Question: What do the imaging results show?
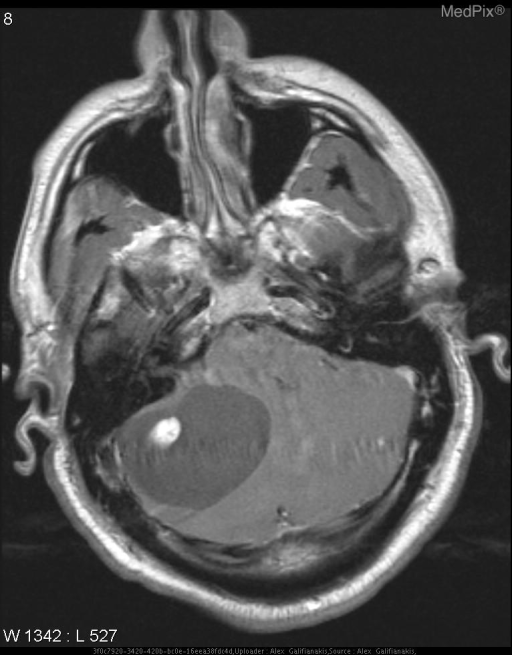
Answer: The imaging shows CT: Large cystic mass in the right cerebellar hemisphere with rounded mural soft tissue nodule.
MR: Cystic right cerebellar hemisphere mass with enhancing mural nodule. Fluid signal mass in the right cerebellar hemisphere with enhancing mural nodule..